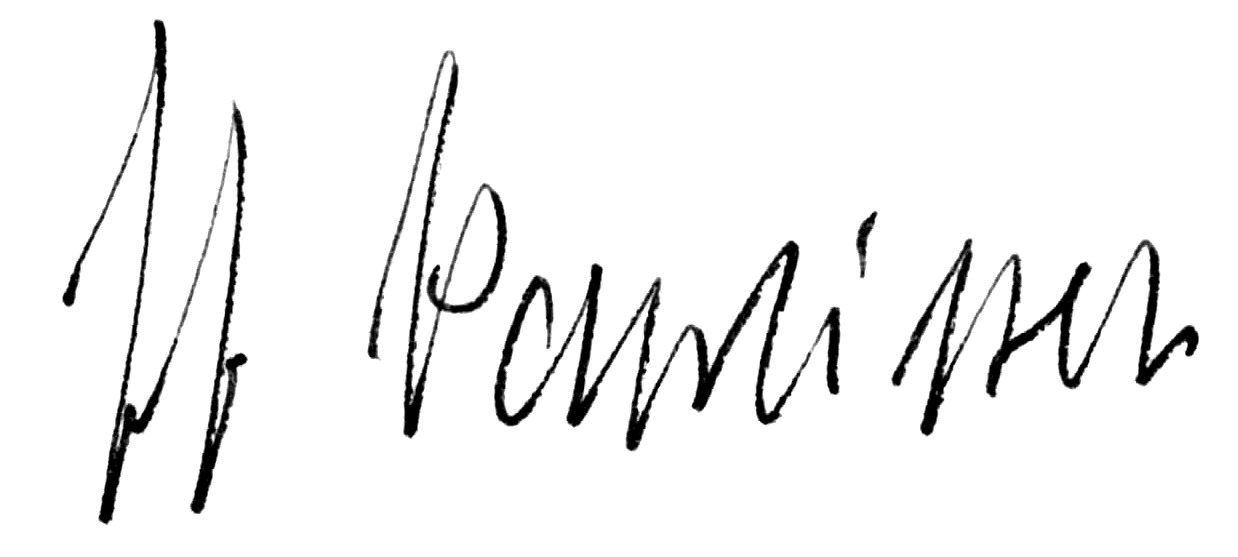
Signature of: josef pawliczek